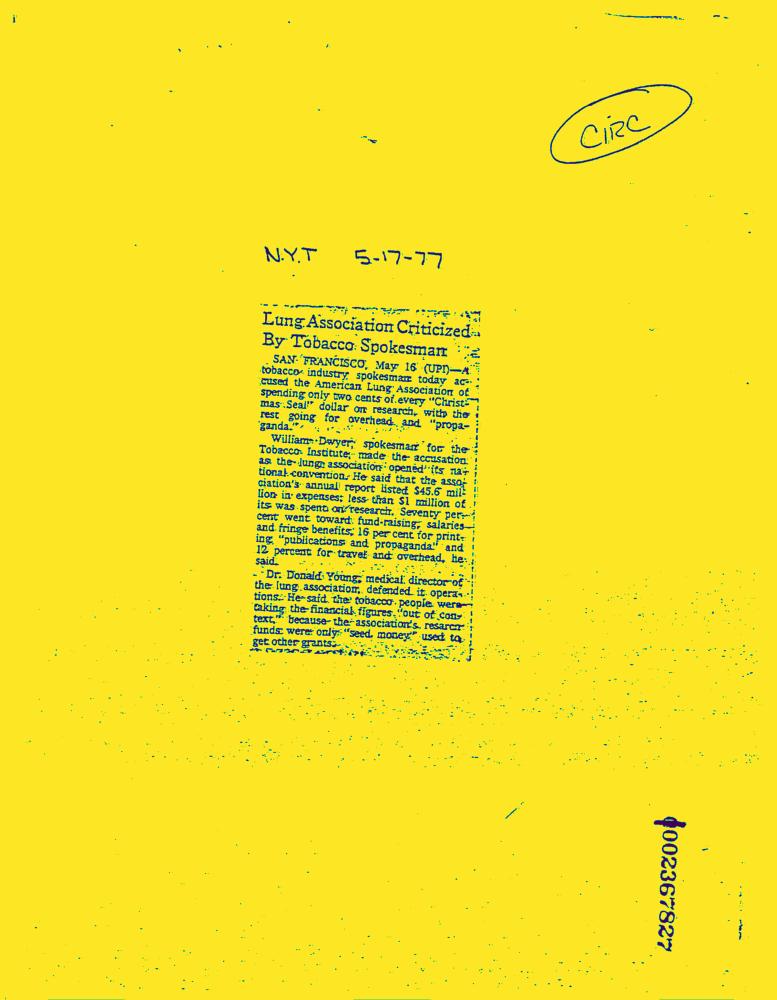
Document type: News-Article